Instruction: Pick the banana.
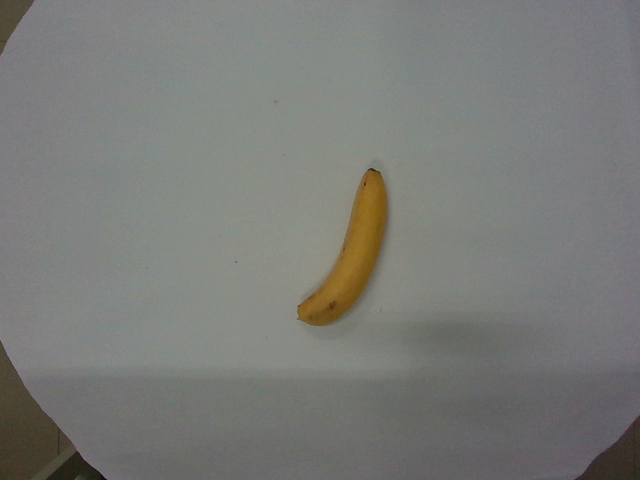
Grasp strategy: vertical